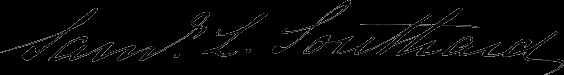
Signature of: samuel lewis southard